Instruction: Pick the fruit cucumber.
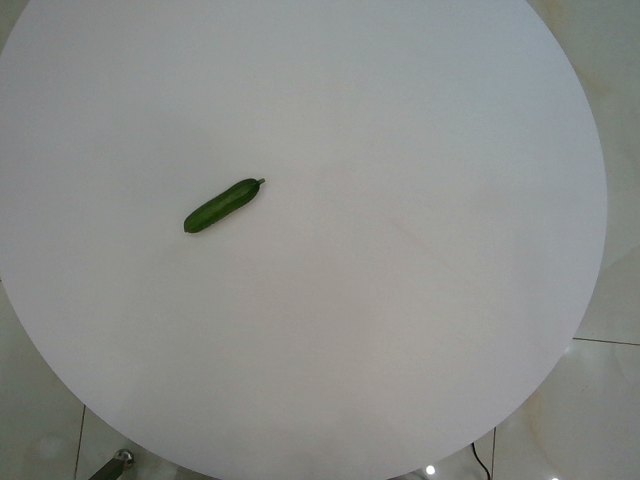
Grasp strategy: vertical